Question: What is the potential diagnosis?
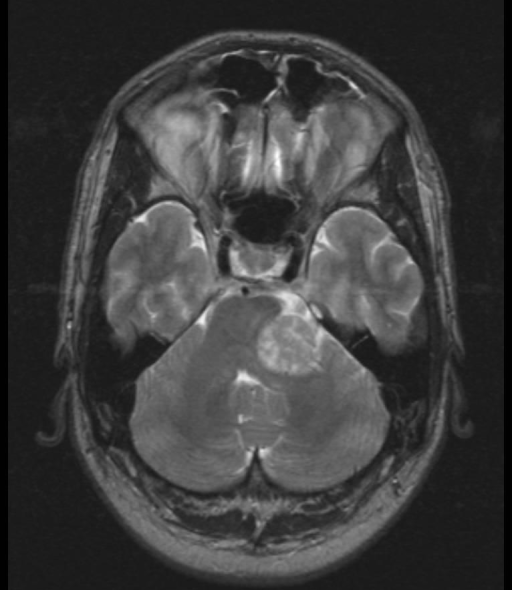
Answer: The possible diagnosis includes Vestibular (Acoustic) Schwannoma
Meningioma.